Question: What do the imaging results show?
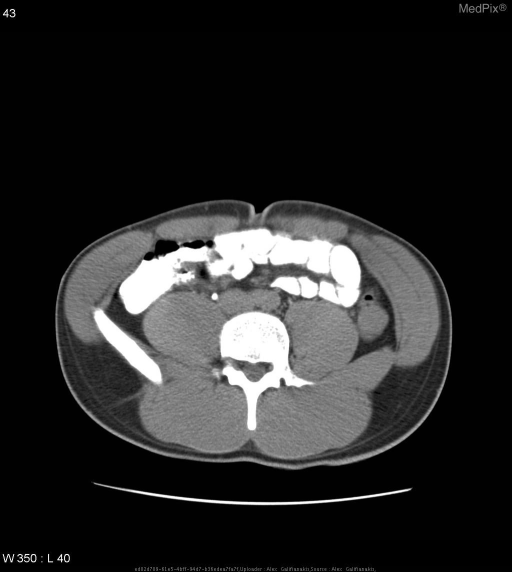
Answer: The imaging shows CT demonstrates homogeneous density of thickened bowel wall with intestinal lumen surrounded by edematous mucosa.  The distal jejunum and terminal ileum were involve.  Intervening segments of bowel were unremarkable.
Subsequent colonoscopy demonstrated nodularity within the terminal ileum.
Small bowel follow through revealed delayed transit time with persistent narrowing and thickening of the distal jejunum and terminal ileum. CT demonstrates homogeneous density of thickened bowel wall with intestinal lumen surrounded by edematous mucosa..